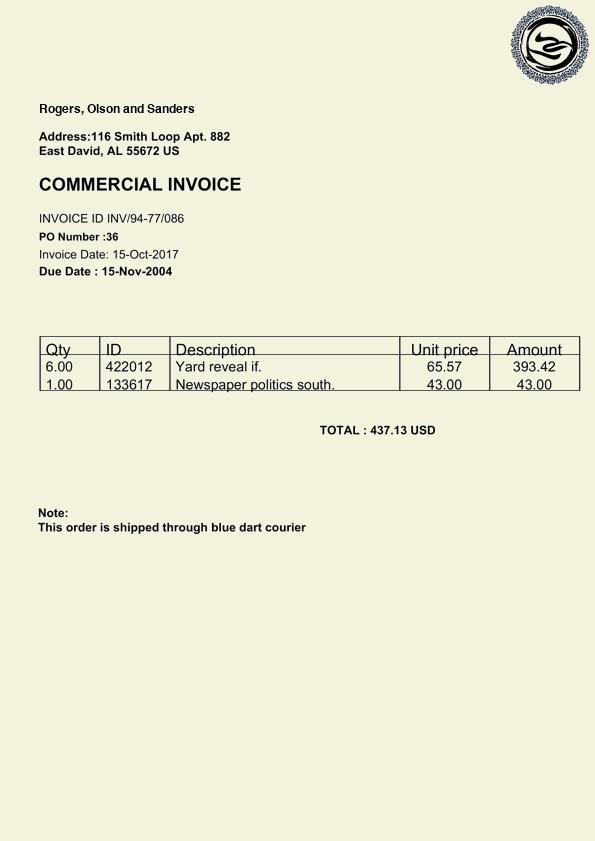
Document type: Invoice